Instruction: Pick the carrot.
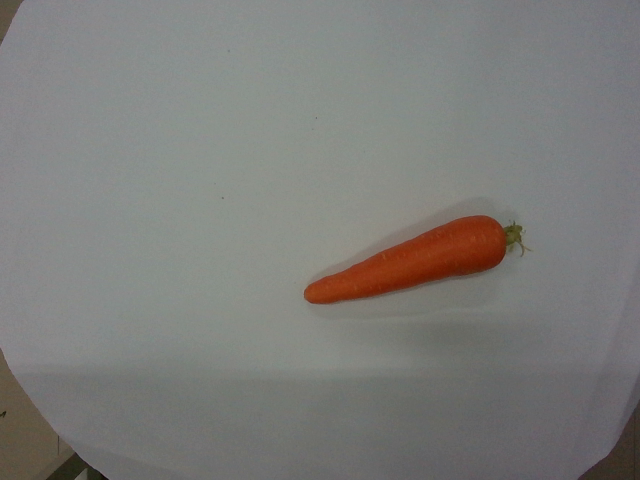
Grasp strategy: vertical